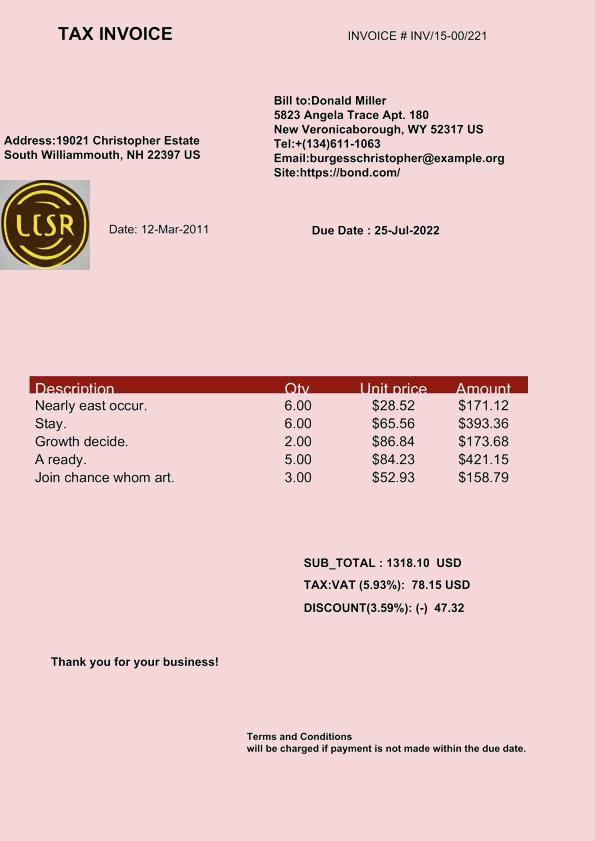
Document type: Invoice